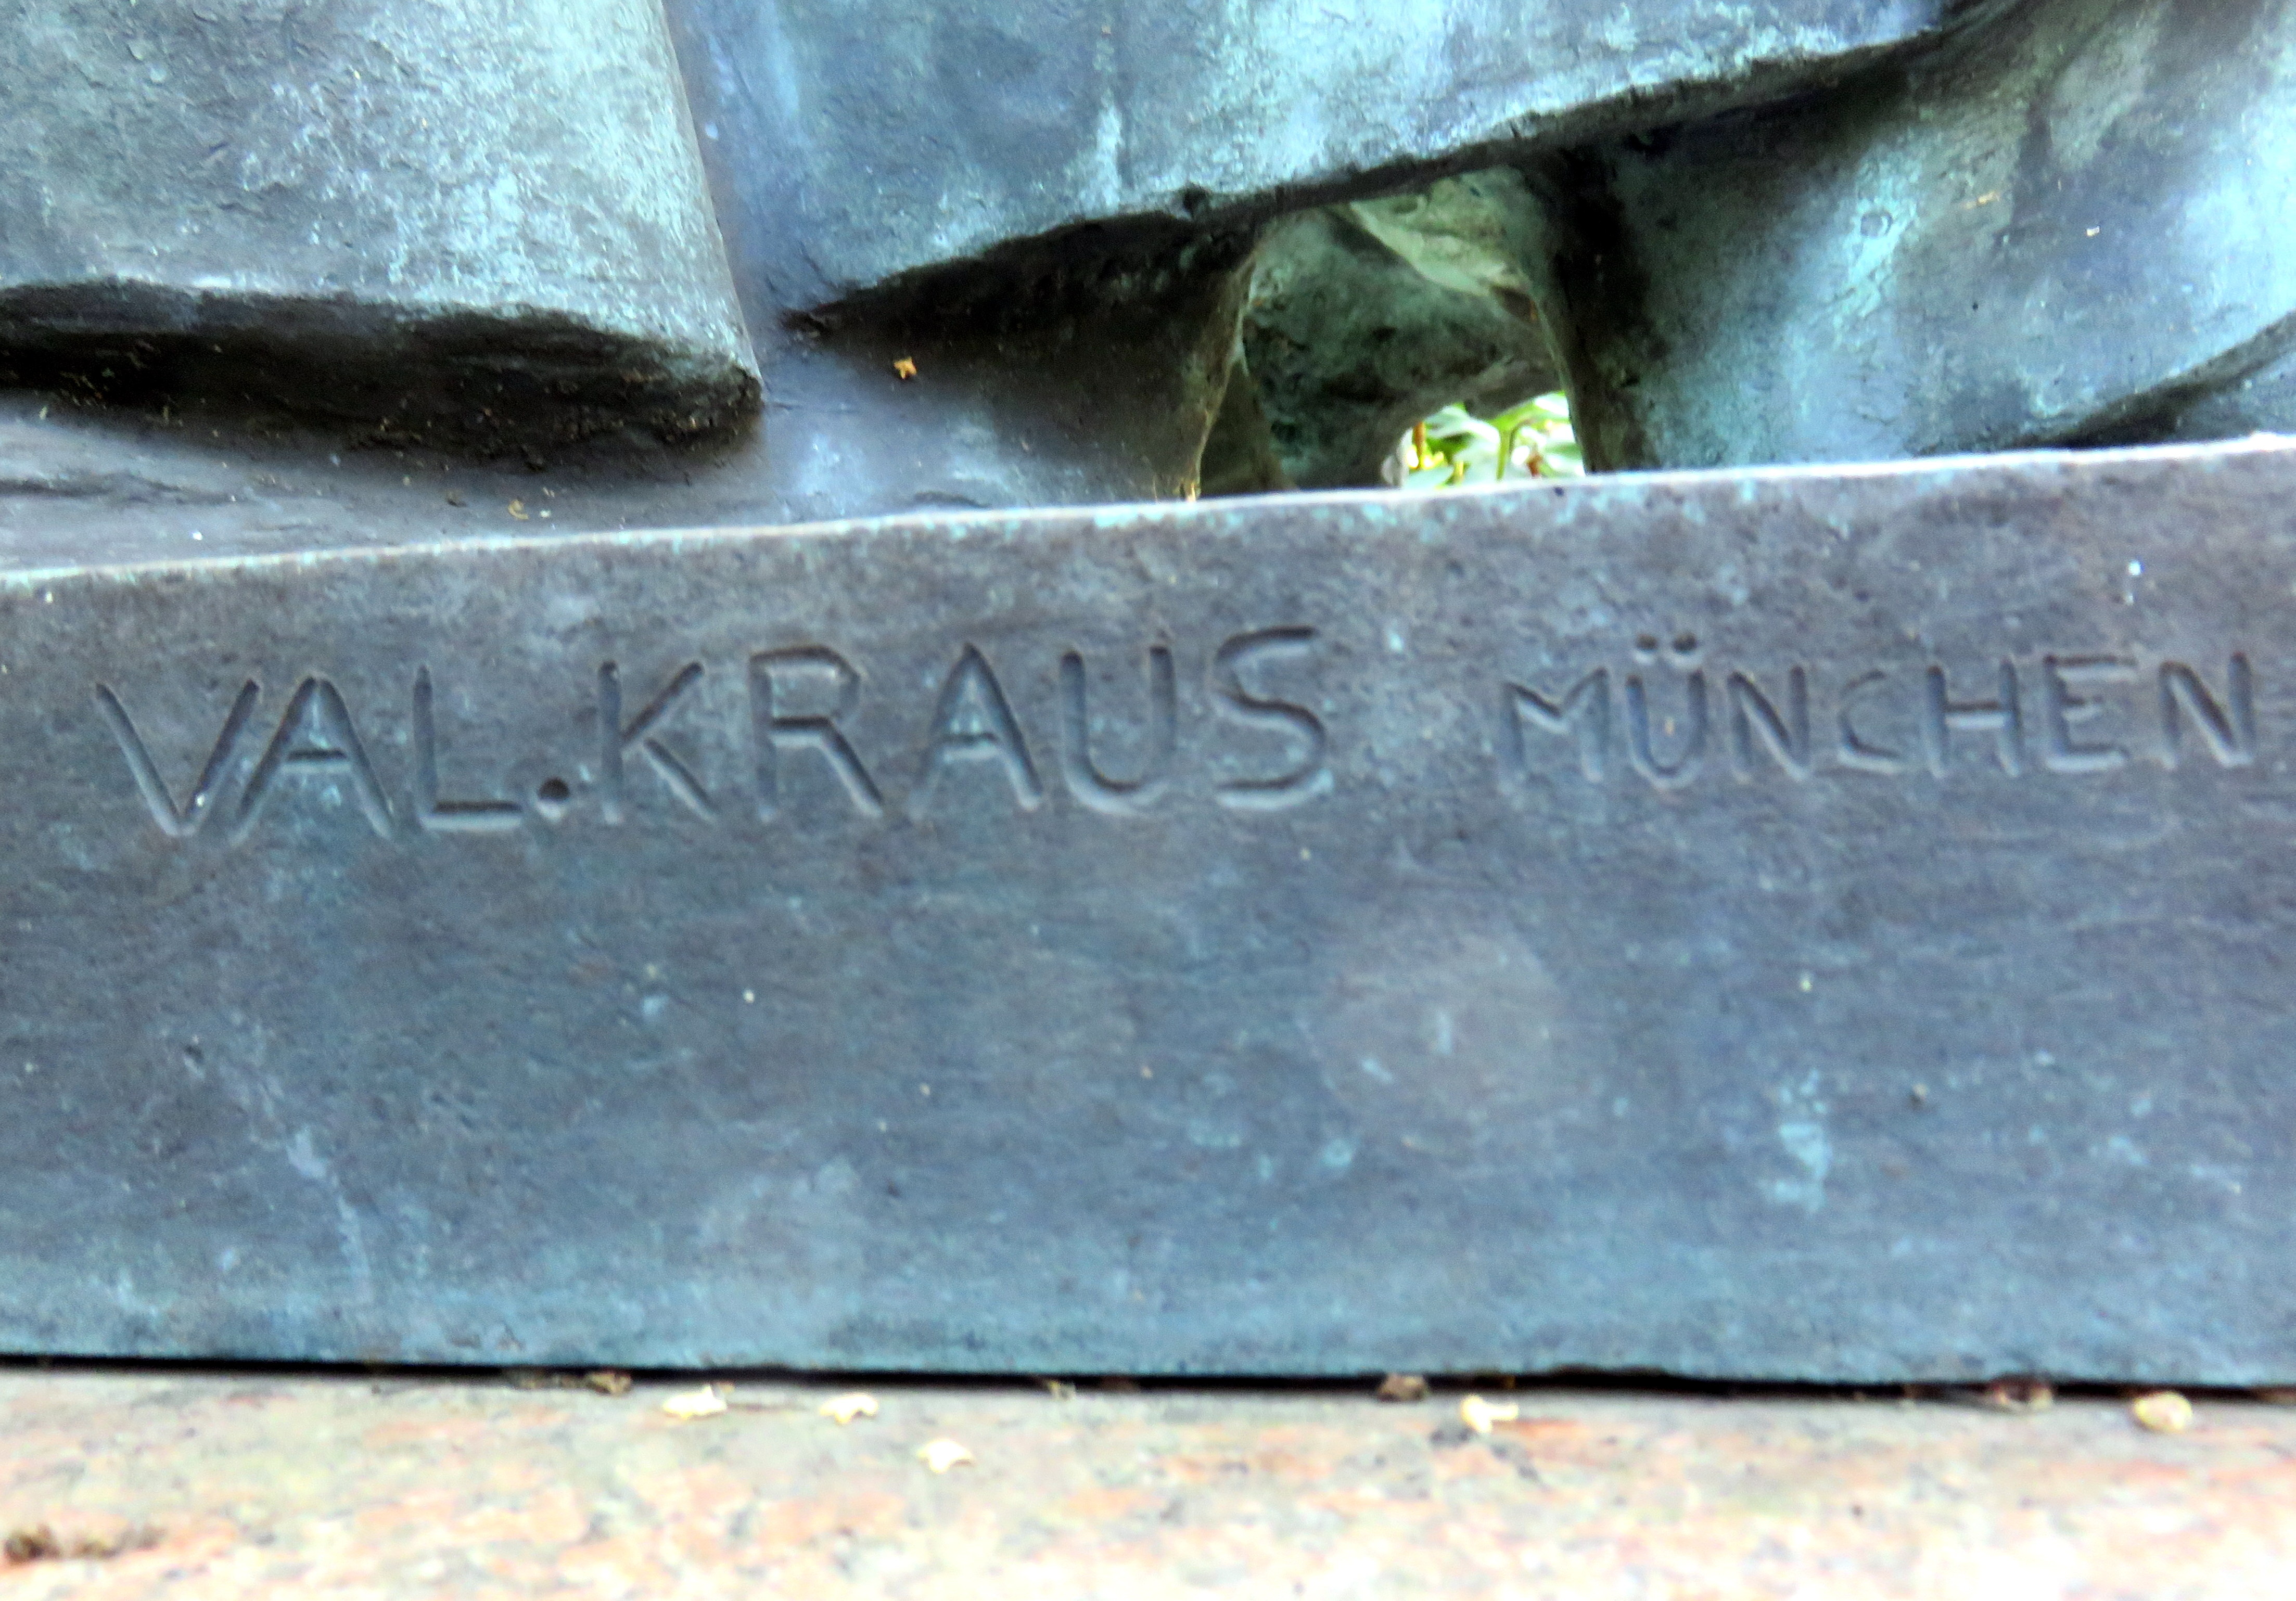
Signature of: valentin kraus